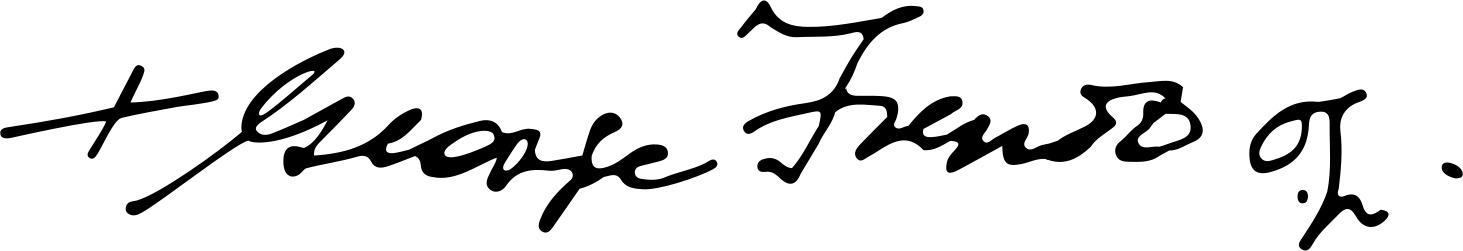
Signature of: george anthony frendo